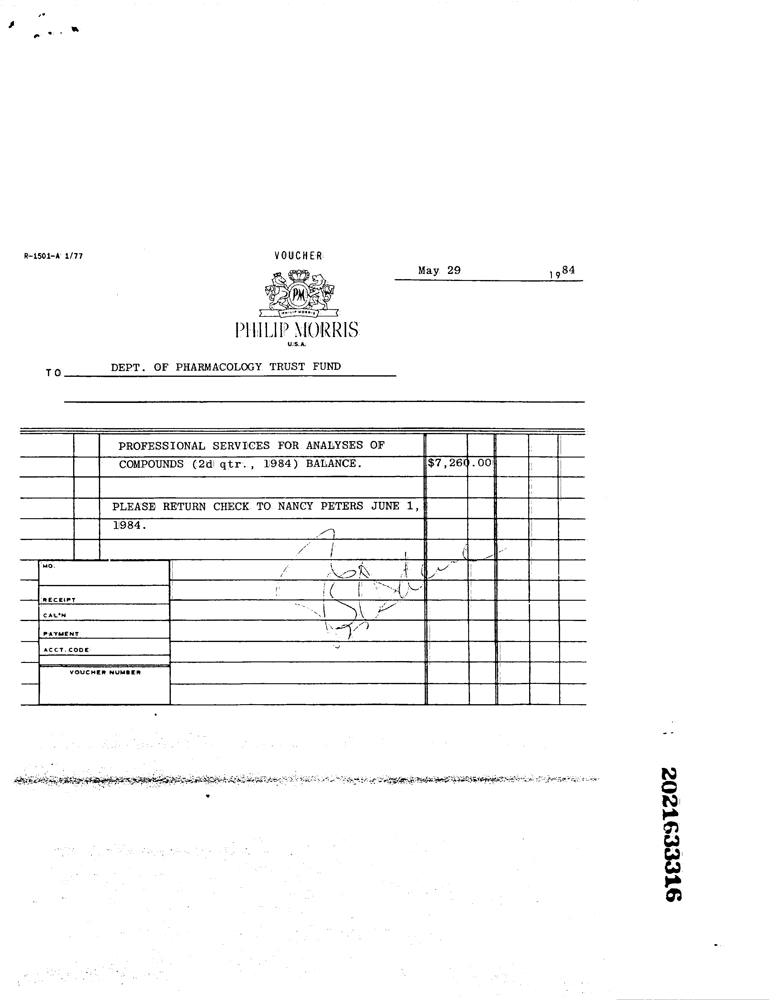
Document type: Invoice